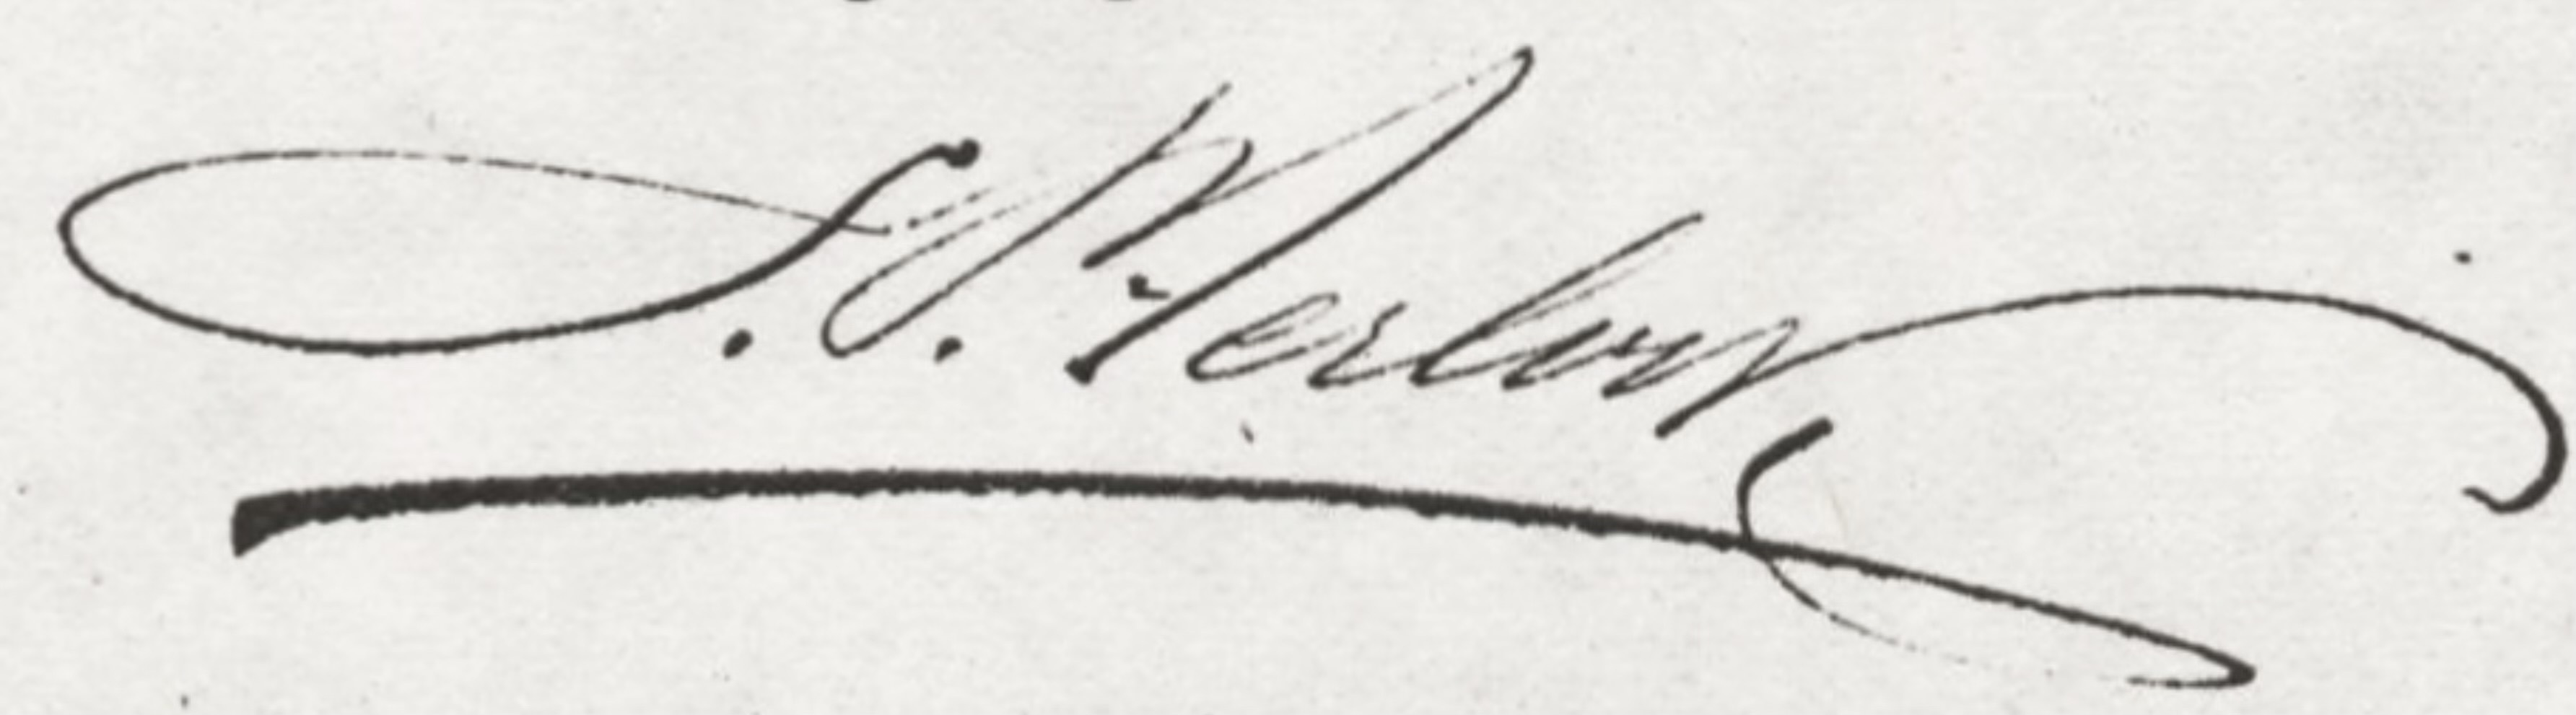
Signature of: simon pompeus ter cock